Please extract the written amount, numerical amount, recipient's name, date on the cheque, and the bank's name from the image.
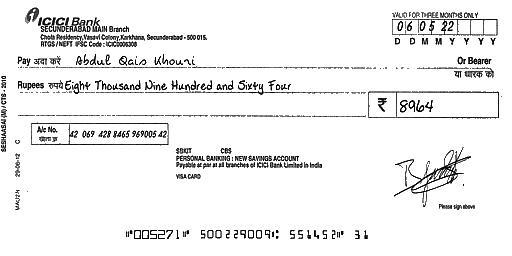
amt_in_words: Eight Thousand Nine Hundred and Sixty Four
amt_in_figures: 8964
payee_name: Abdul Qais Khouri
bank_name: ICICI Bank
cheque_date: 06/05/22